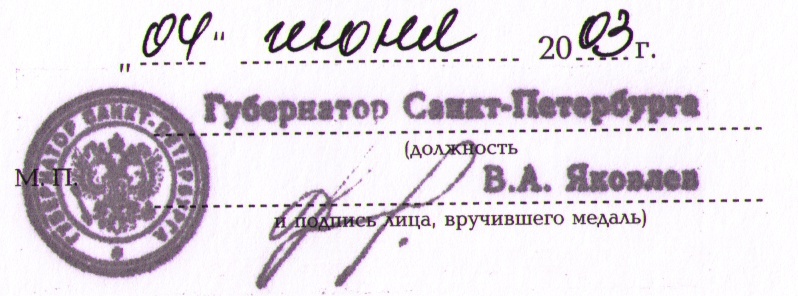
Signature of: vladimir anatolyevich yakovlev